Question: What is the name of the tenant mentioned in the document?
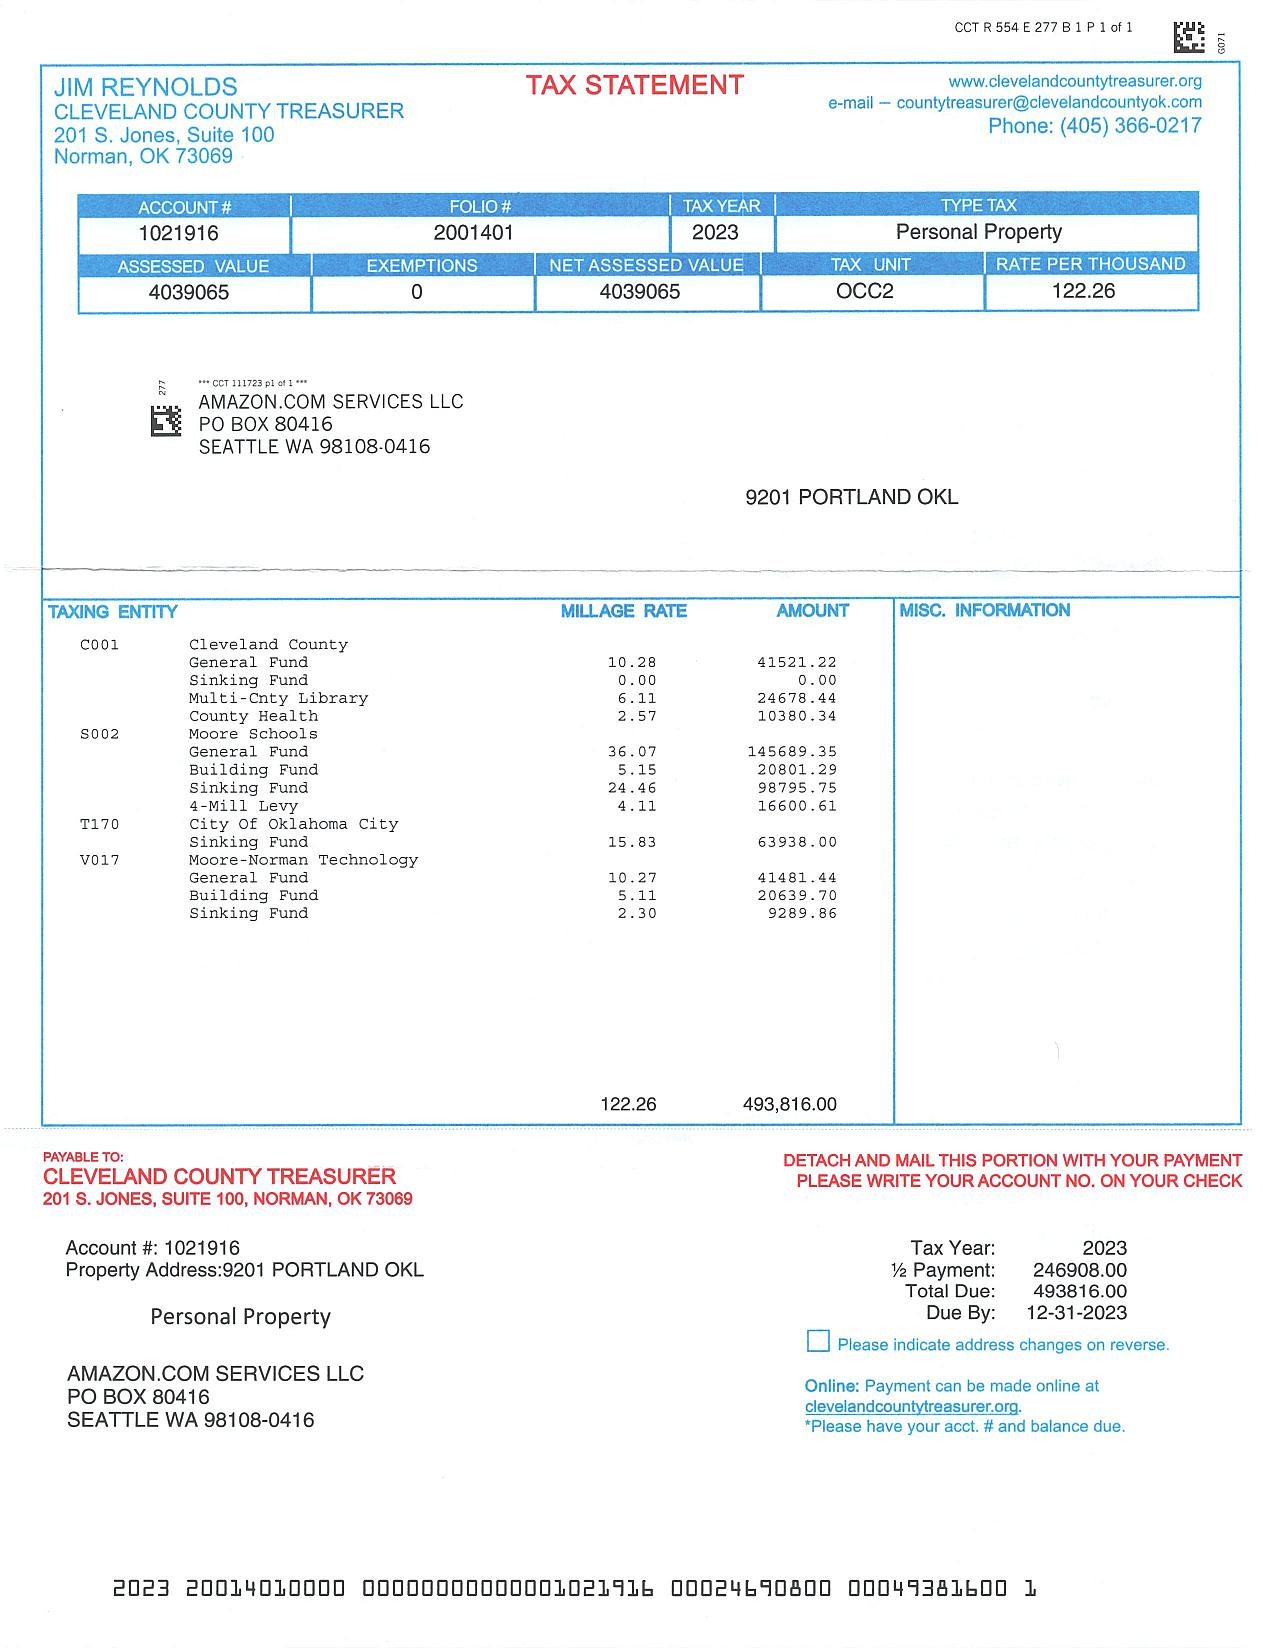
Answer: "AMAZON.COM SERVICES LLC"